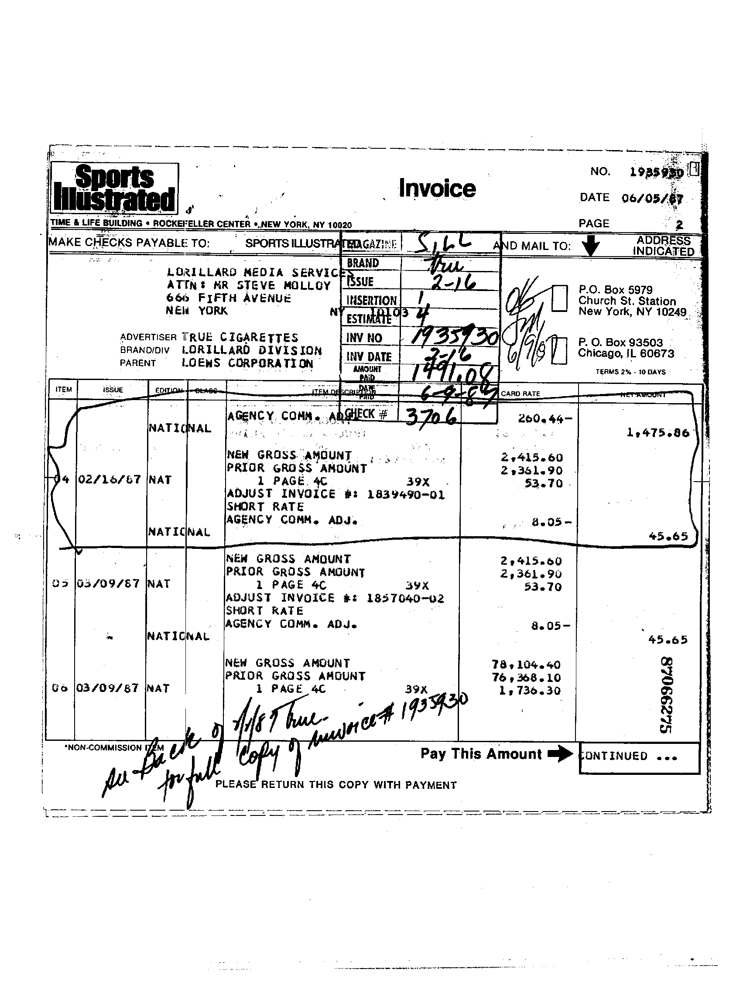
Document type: Invoice